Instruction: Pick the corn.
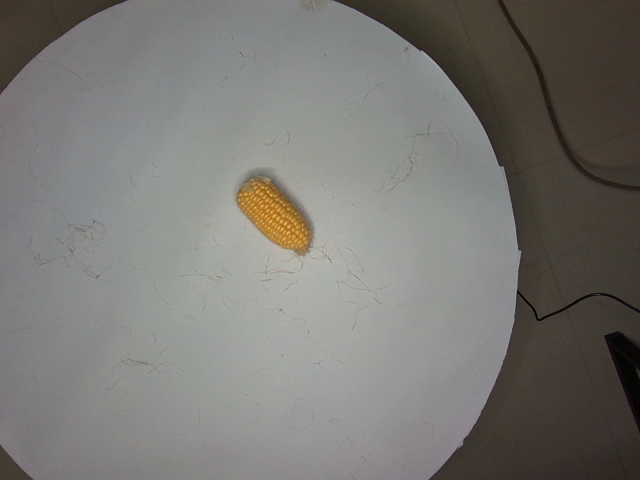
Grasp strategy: vertical